Question: Describe the condition in detail:
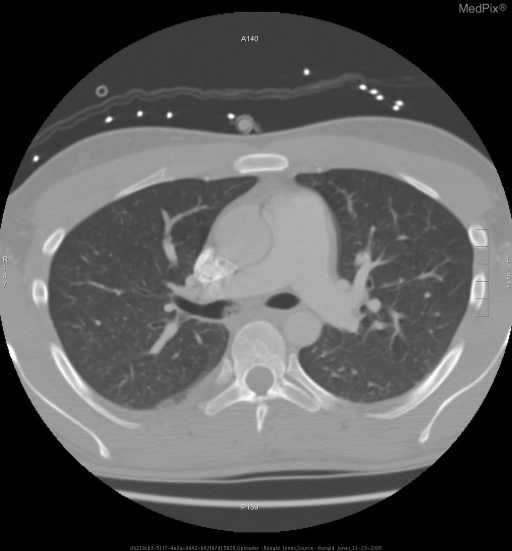
Answer: The disease is discussed as: Mucus plugs have numerous causes which include dysfunctional cilia, transport defects seen at the cellular level, pathology that causes airflow obstruction/edema/inflammation, and hypersecretion of the goblet cells.  Some disease processes known to cause these problems include cystic fibrosis, pneumonia, COPD, bronchiectasis, bronchitis, asthma, Kartagener’s syndrome, tuberculosis, aspergillous ect.

The exact mechanism of mucus plugging is not known.  Mucus accumulation is governed by the rate of mucus secretion and clearance through epithelial reabsorption, evaporation, cough transport, and ciliary transport. A defect in any one of these systems can disrupt the balance and cause pathology.  It is postulated in infammatory processes that the inflammation and edema impair the mucociliary transport system, and epithelial reabsorption causing an inability to effectively clear the mucus that is produced.  Accummulation of mucus in lungs with mucosal edema and bronchoconstriction give optimal conditions for airway plugging.

Other causes of increased mucosal production are decreased cilia motility include inhaled pollutants.  The most notorious of these is cigarette smoke which is also one of the major risk factors for developing COPD.  Under optimal conditions, mucus can be propelled by cilia at speeds up to 10mm/min with cilia beating at 20Hz.  Normal functioning cilia can clear 50% of particulate matter introduced into the lung in approximately 30 minutes.  However, this lung function can be dramatically reduced in acute and chronic lung processes leading to pulmonary dysfunction.

There are a variety of methods to control the accumulation of mucus in the pulmonary system.  Proposed methods include inhibiting hypersecretion, stimulating ciliary clearance, and stimulating cough clearance. It was believed that mucolytic agents such as N-acetylcysteine help decrease the viscosity and elasticity of the mucus allowing for easier clearance. However, studies involving this medication have not shown a significant effect in the clearance of mucus.  Chest physical therapy which moves mucus by gravity, vibration has been demonstrated to increase mucus clearance and is a commonly emplyed therapy. Bronchodilators are also often used to help open the airways.  However, the best method for decreasing pathologic mucus in the pulmonary system is to treat and control the underlying disorder.